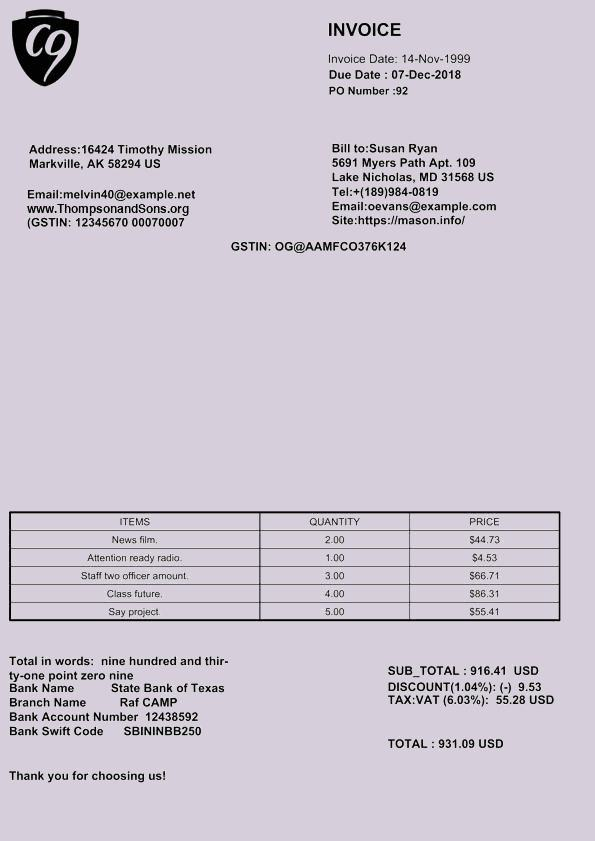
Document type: Invoice